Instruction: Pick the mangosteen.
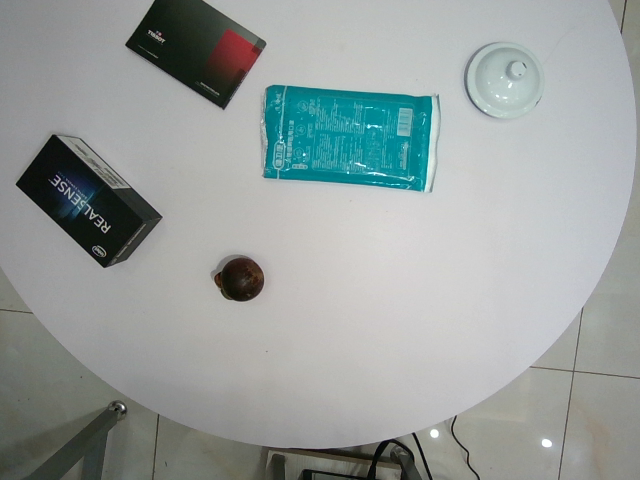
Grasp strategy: vertical